Question: What is the address or location of the property listed in the document?
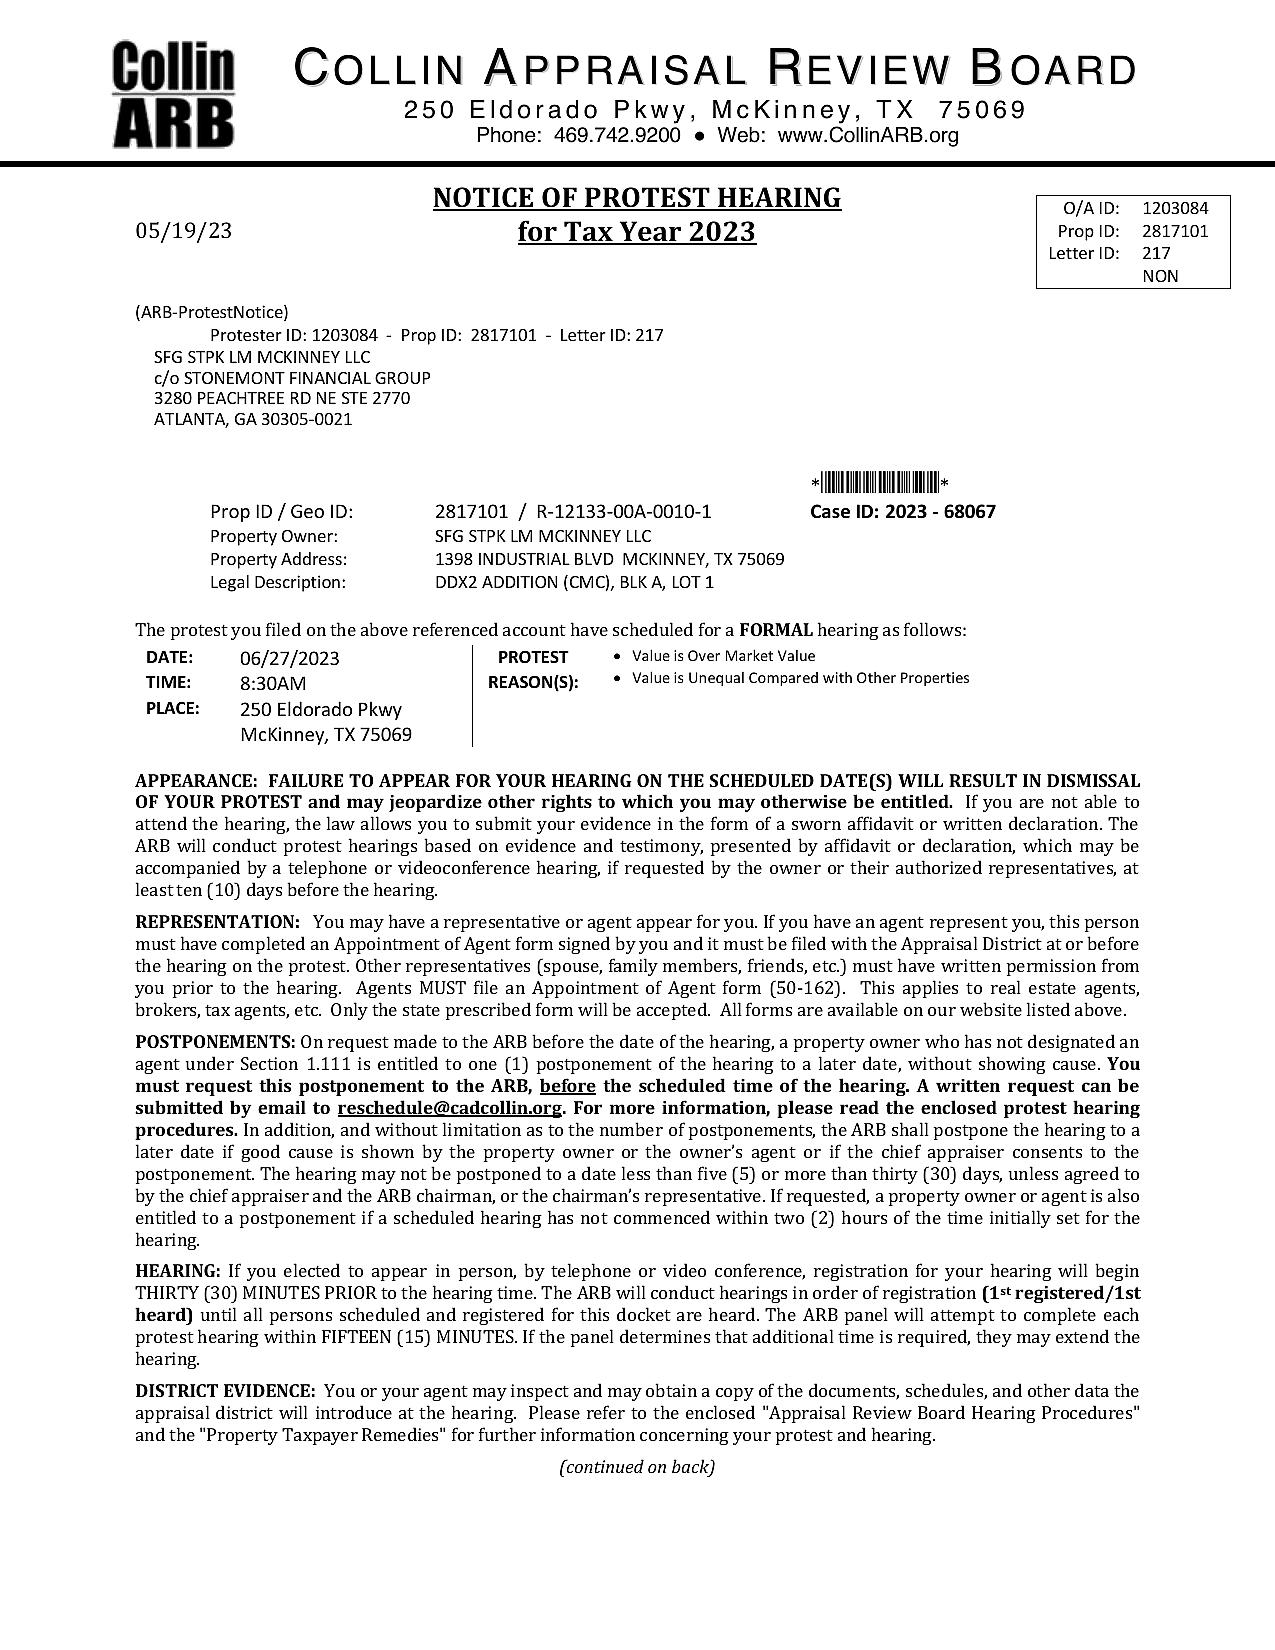
Answer: "1398 INDUSTRIAL BLVD, MCKINNEY, TX 75069"